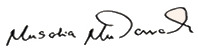
Signature of: musalia mudavadi